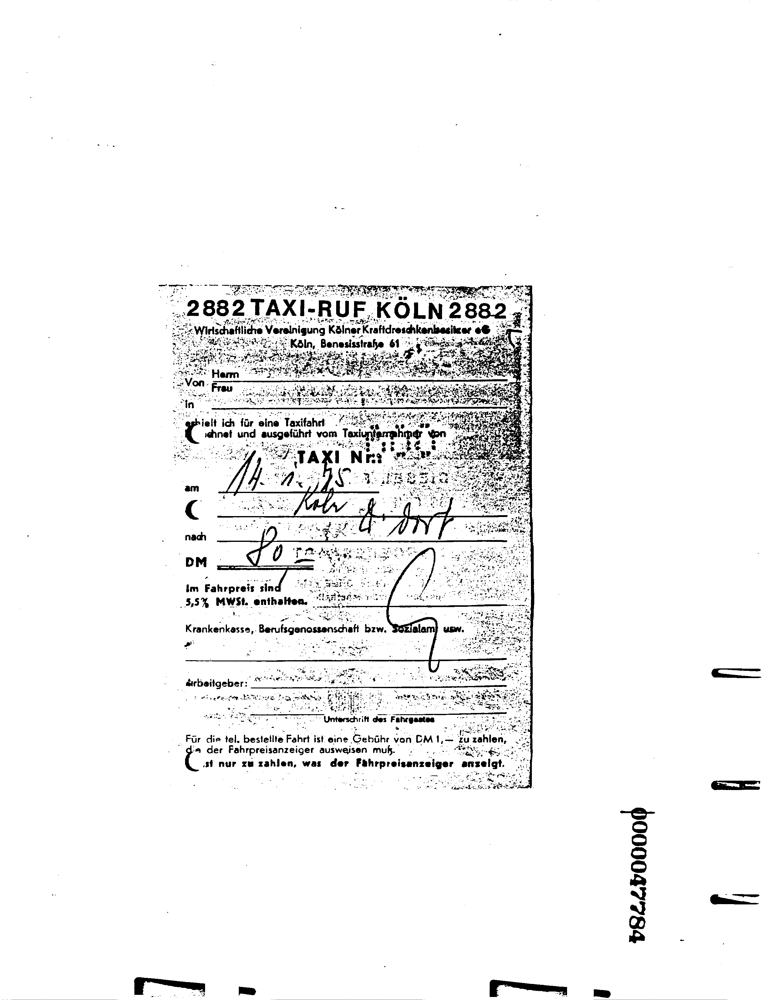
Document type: Invoice